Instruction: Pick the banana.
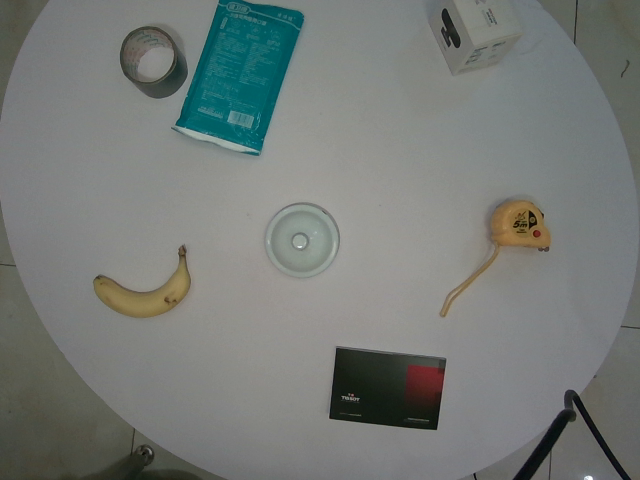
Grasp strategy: vertical